Question: Explain the disease:
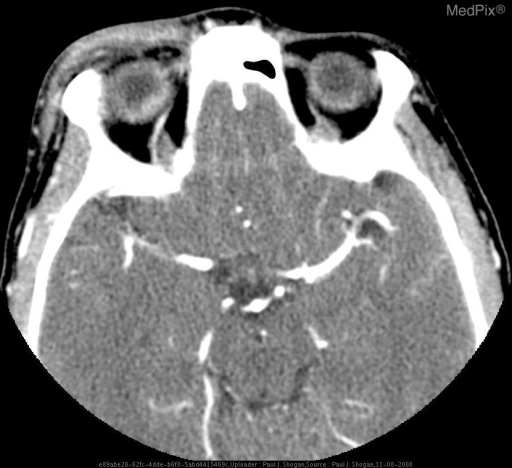
Answer: The disease is discussed as: Choroidal melanomas are the most common primary intraocular tumors in adults, and the most commonly occurring uveal melanoma.  The uvea is subdivided into the iris, the ciliary body, and the choroids.  Most choroidal melanomas are believed to develop from preexisting melaanocytic nevi.  The estimated prevalence is five to seven cases per 1 million adults, occurring most commonly in people of northern European descent.  Sixty-five percent of melanomas occur in those older than 50 years.  Patients may be asymptomatic with lesions discovered during a routine ophthalmologic examination.  Other patients may notice vision loss, photopsia, and visual field deficits.

Melanomas primarily metastasize to the liver, as well as to the lung, bone, kidney, and brain.  Treatment is dependent on site of origin, size, location of the primary lesion, and on the presence of extraocular extension, recurrence, or metastases.  Melanomas greater than 1 cm in thickness are managed with enucleation.  Medium sized lesions (3 mm to 1 cm) may be managed with enucleation, plaque brachytherapy and external-beam radiation.  Small tumors (<3 mm in thickness) are monitored every 3-6 months with US.

Uveal melanomas are usually assessed by ophthalmologic examination, fluorescein angiography, US, CT or MR imaging.  On unenhanced CT, these lesions appear elevated, hyperdense, are sharply marginated, and following contrast administration avidly enhance.  At MR imaging, most melanomas appear as well-defined solid masses that are hyperintense on T1-weighted images, and hypointense on T2-weighted images secondary to the paramagnetic effects of melanin.  Contrast enhanced fat-suppressed MR images are useful to demonstrate scleral invasion, tumor extension to the optic disc, and extraocular invasion.